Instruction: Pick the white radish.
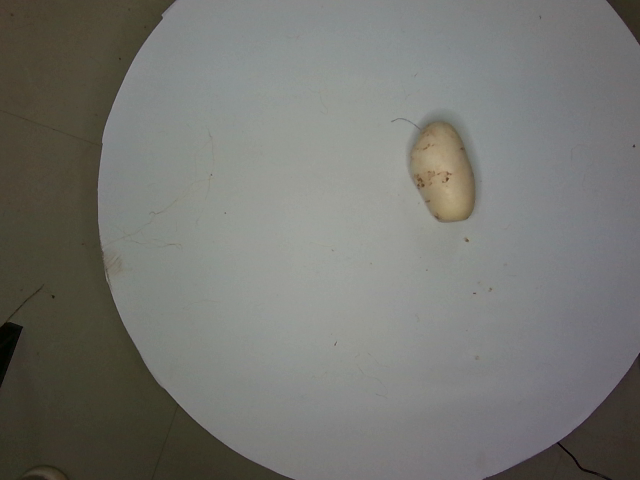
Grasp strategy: vertical